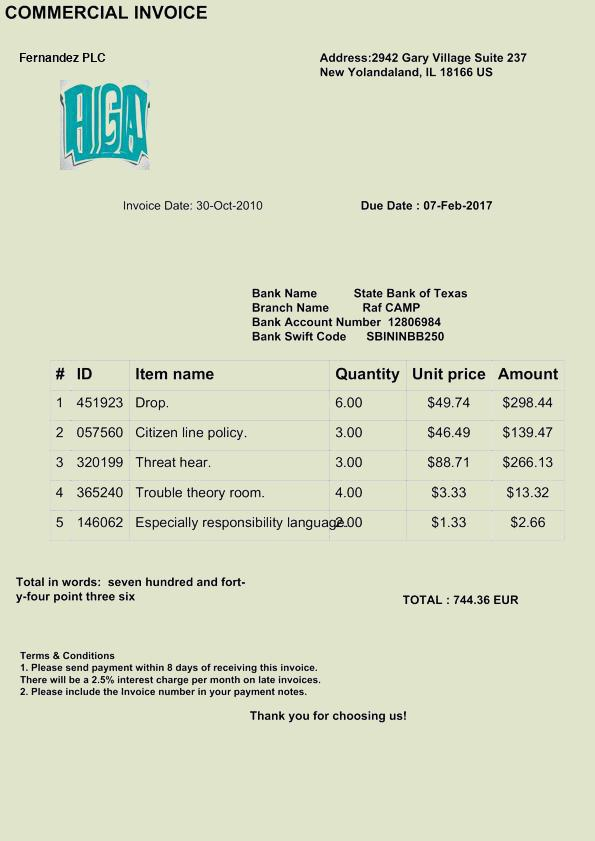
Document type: Invoice